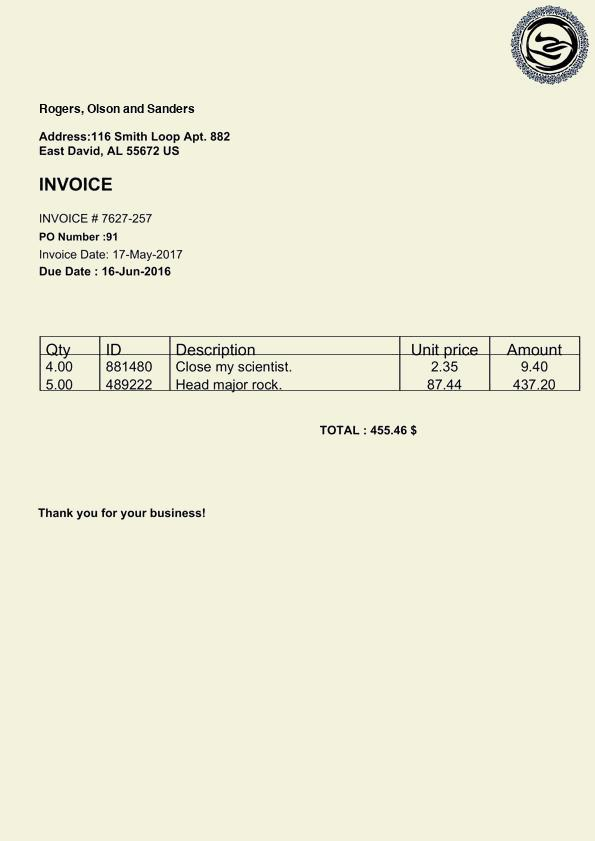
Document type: Invoice